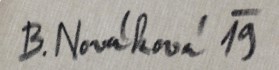
Signature of: blanka nováková